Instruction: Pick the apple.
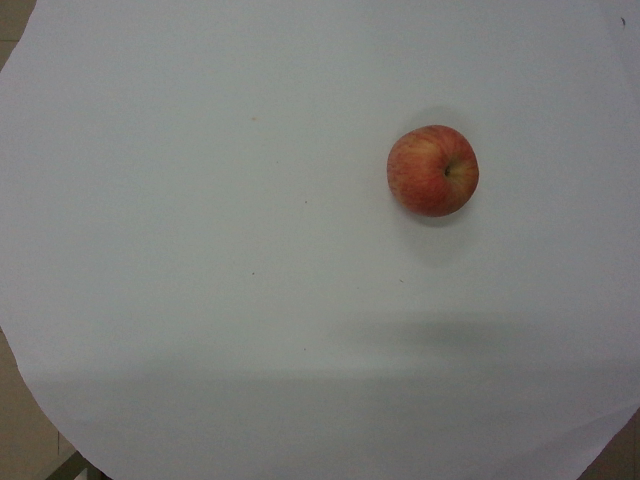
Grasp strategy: vertical